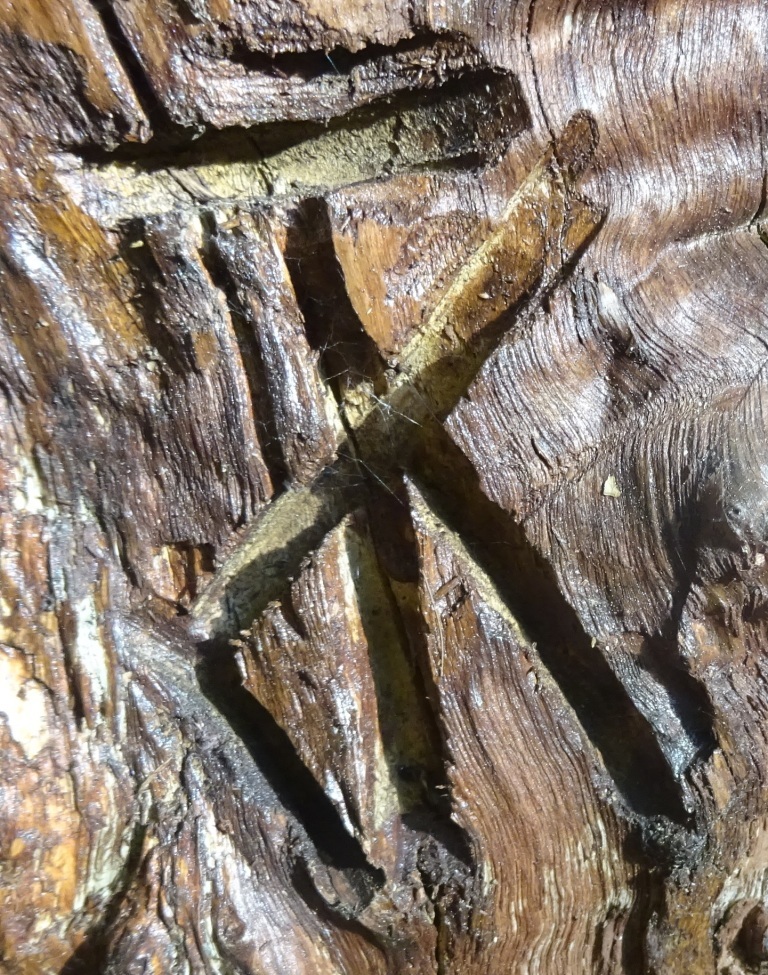
Signature of: jean rosset